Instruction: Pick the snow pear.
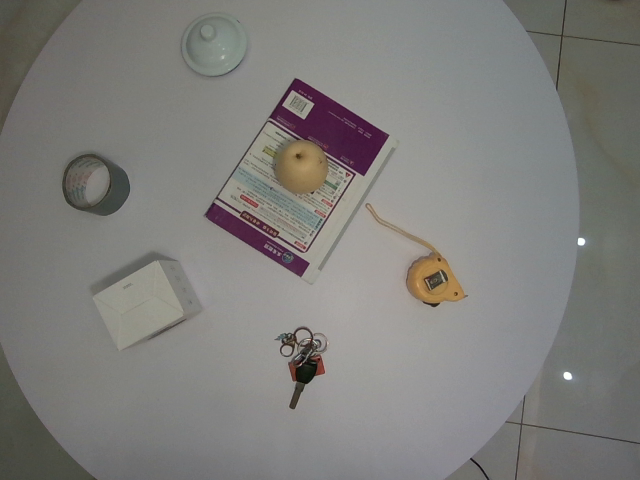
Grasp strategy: vertical